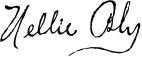
Signature of: nellie bly